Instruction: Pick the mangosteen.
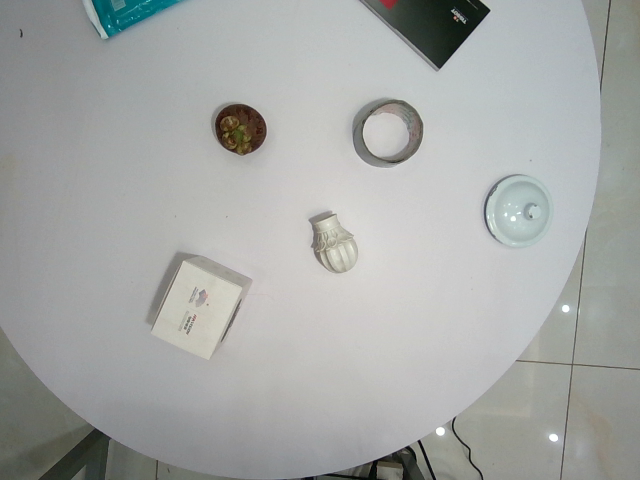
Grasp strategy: vertical